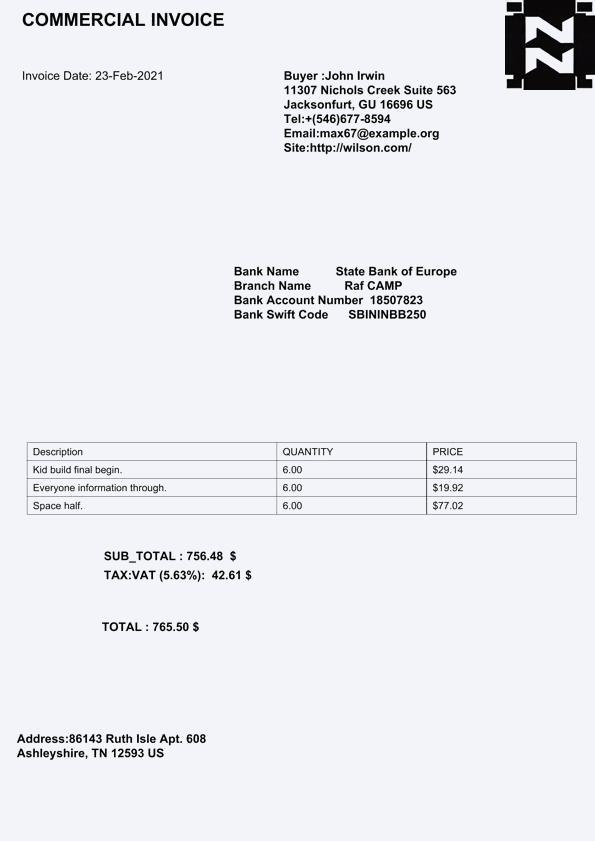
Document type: Invoice